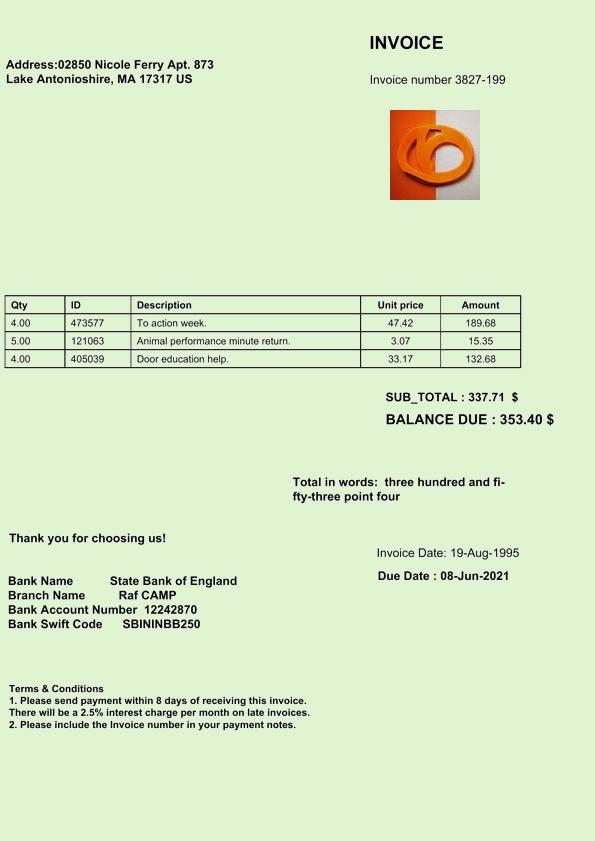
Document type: Invoice